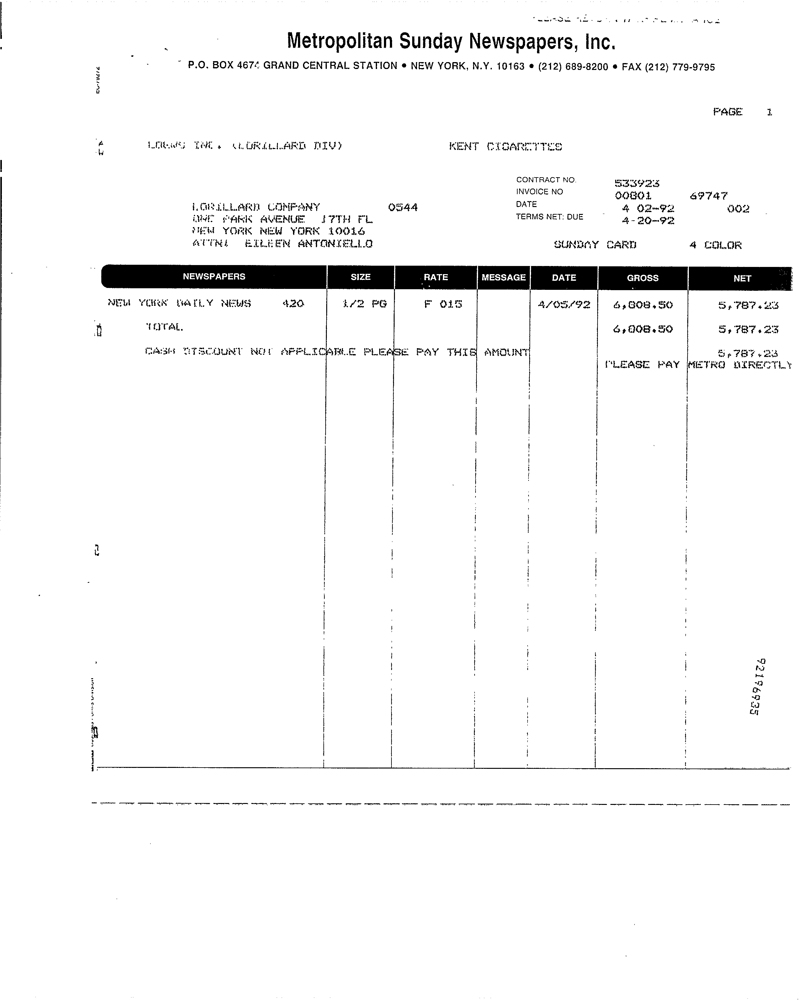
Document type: Invoice